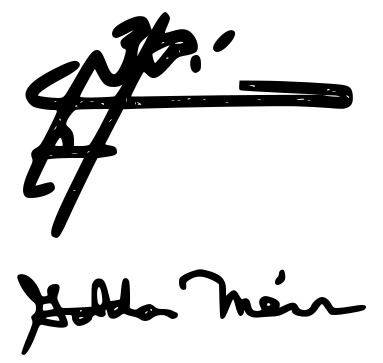
Signature of: golda meir